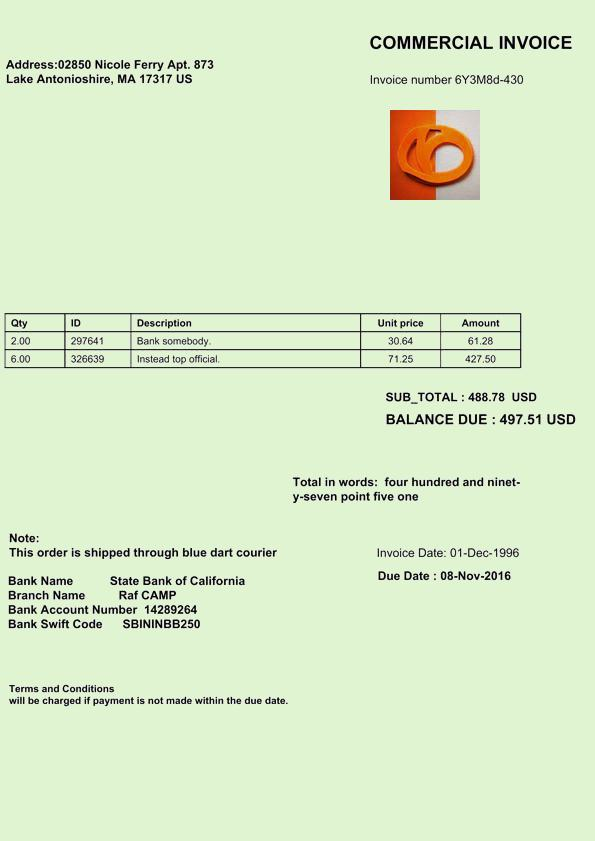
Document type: Invoice